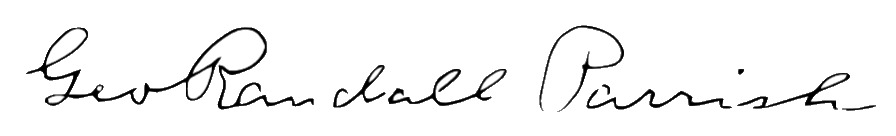
Signature of: randall parrish